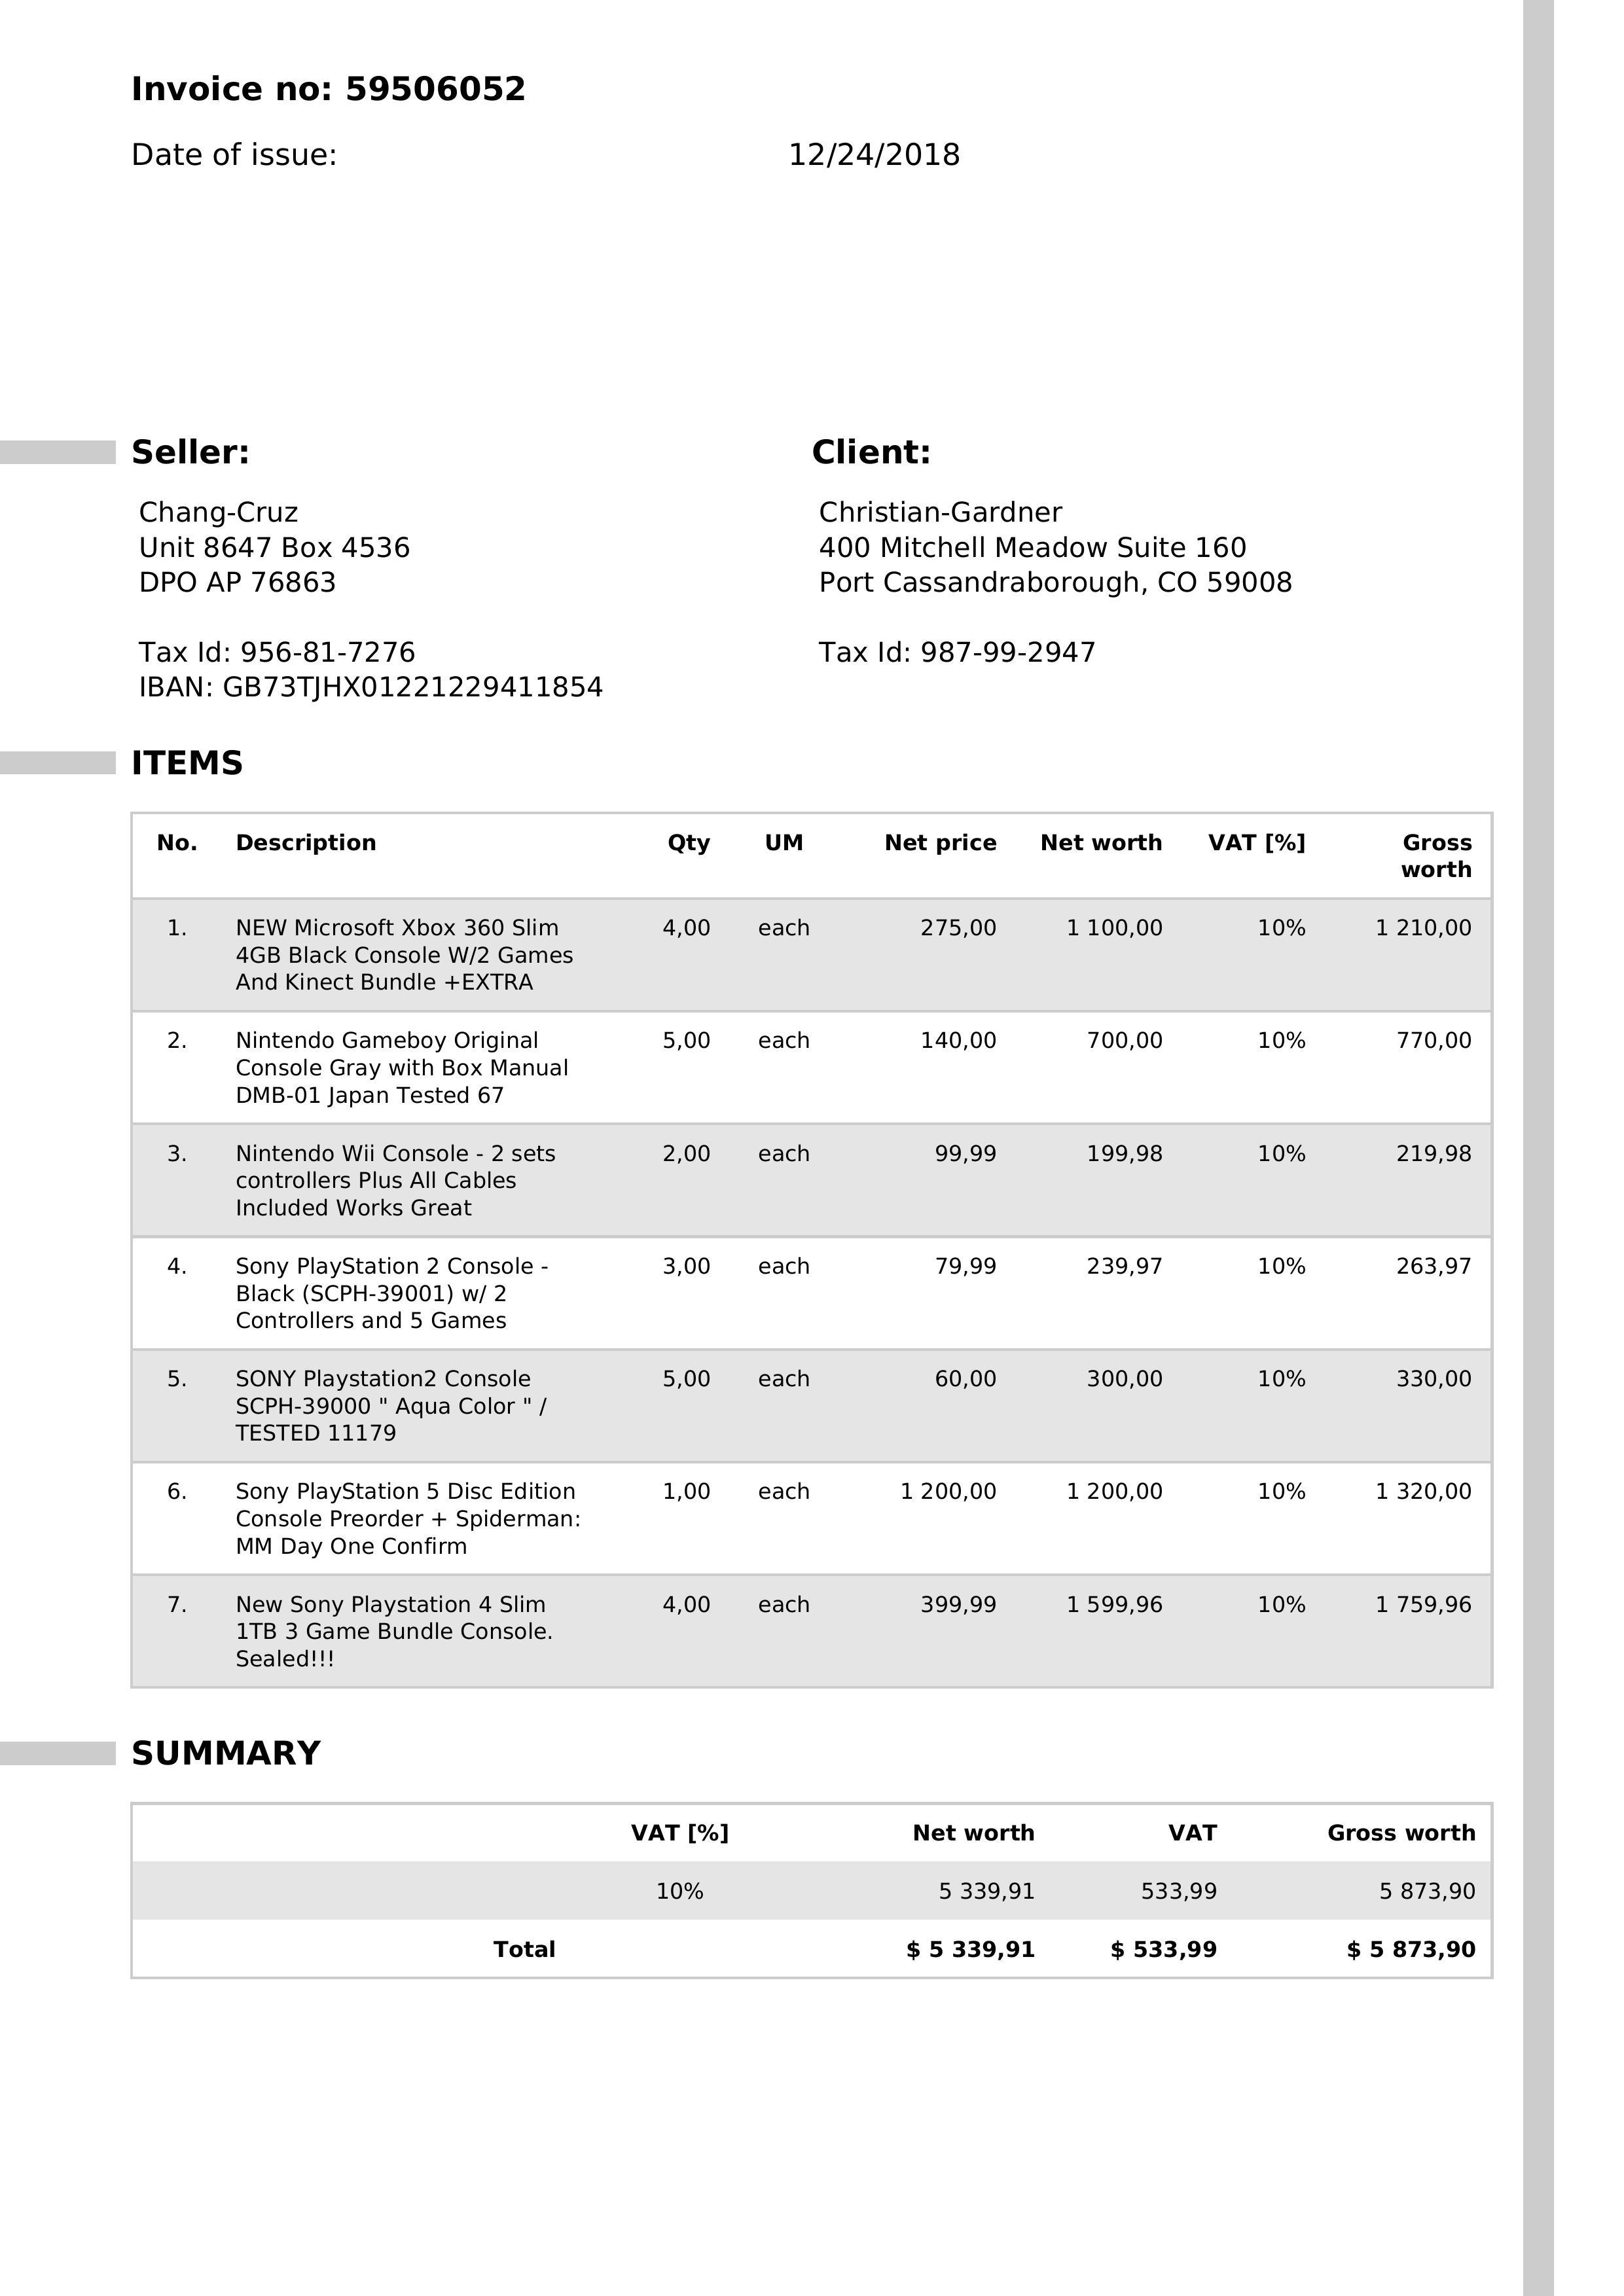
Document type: Invoice